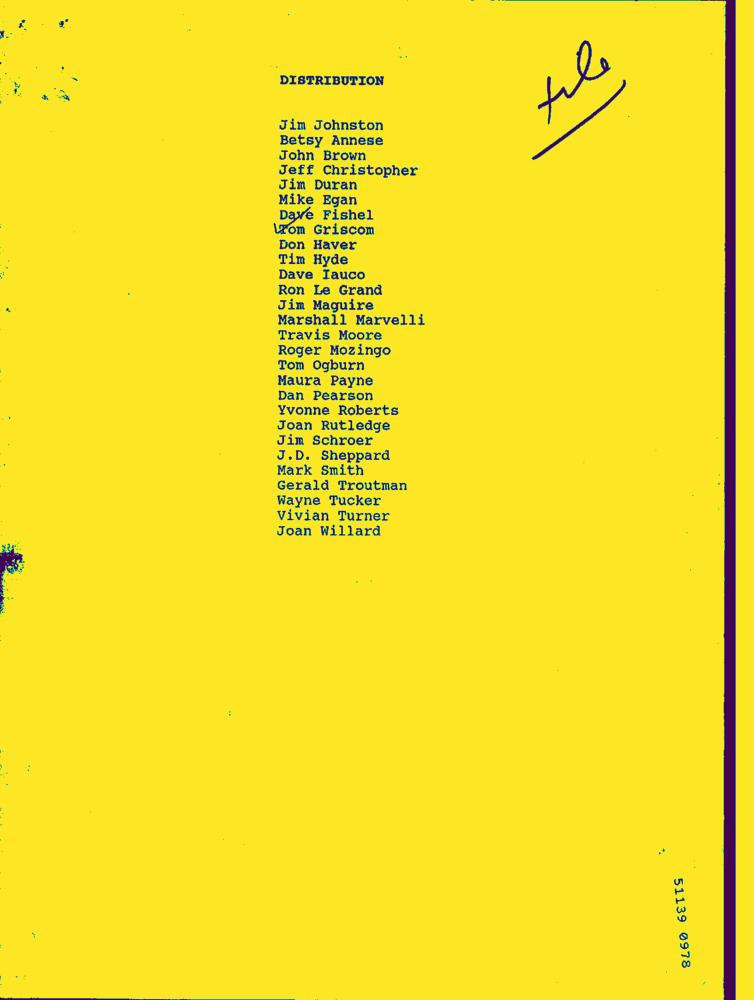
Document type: Letter-Doc